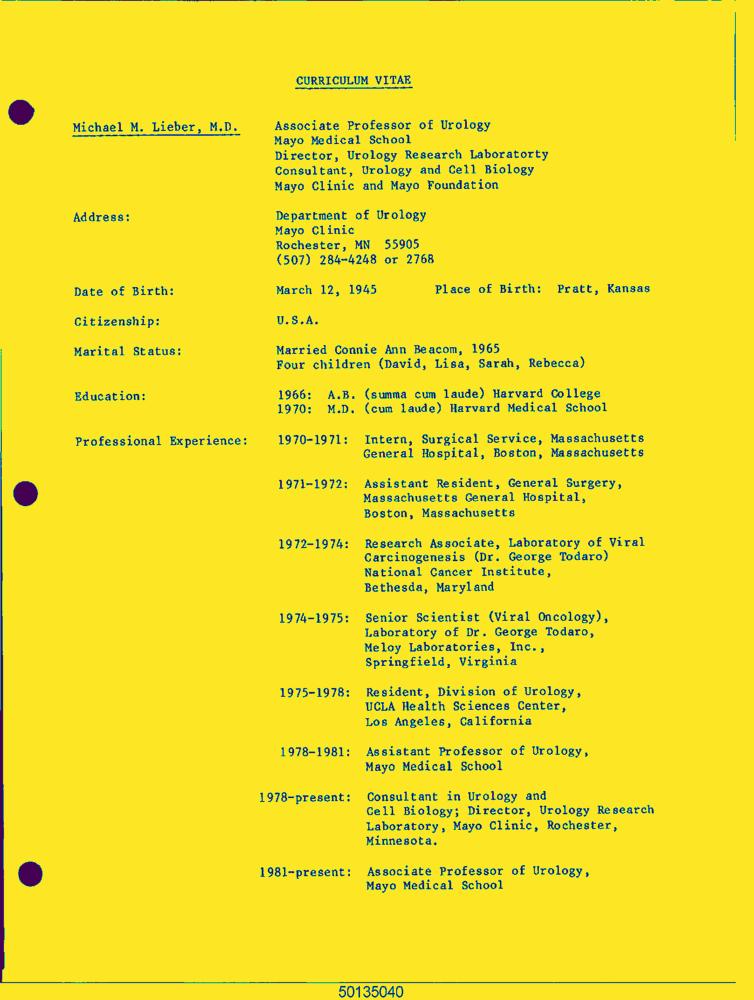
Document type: Resume-Doc